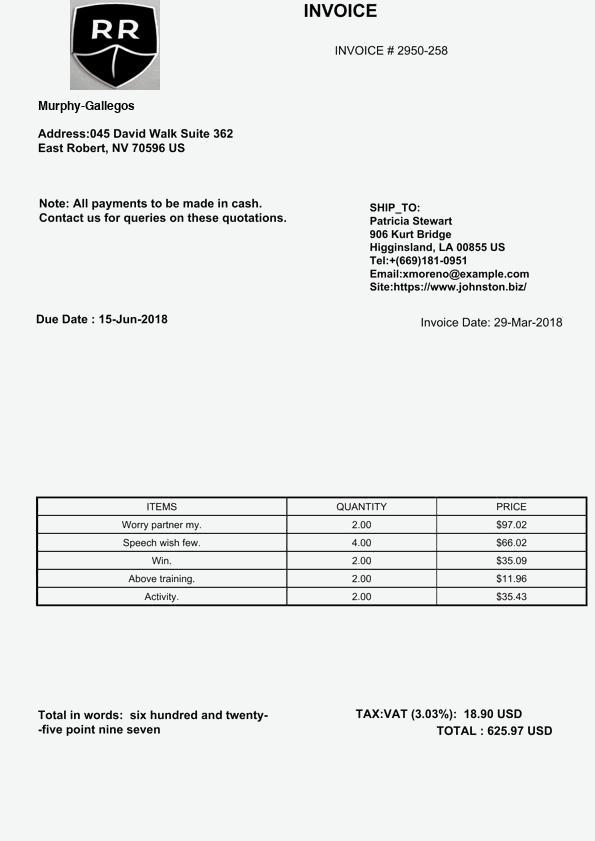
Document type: Invoice